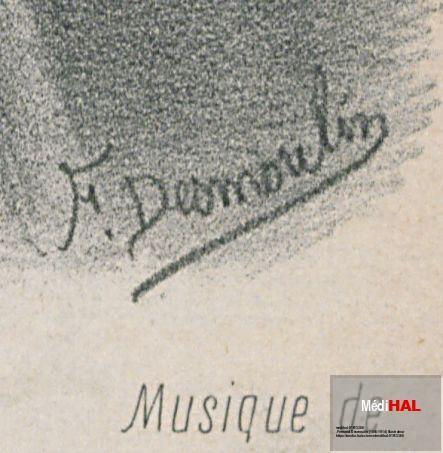
Signature of: fernand desmoulin